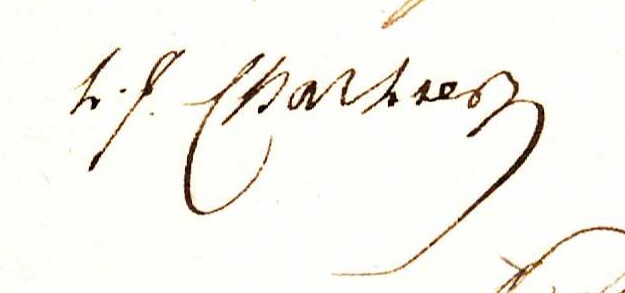
Signature of: louis joseph charlier